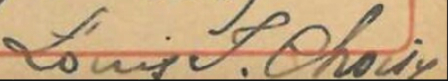
Signature of: louis choisy